Question: What could the diagnosis suggest?
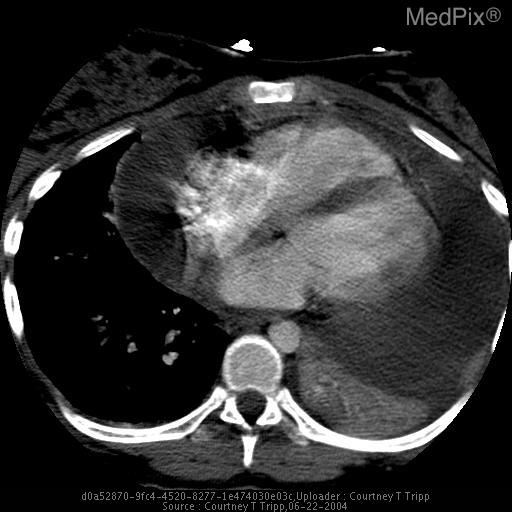
Answer: The possible diagnosis includes Of pericardial effusion: None.
Of  cardiac tamponade: Constrictive pericarditis, restrictive cardiomyopathy..